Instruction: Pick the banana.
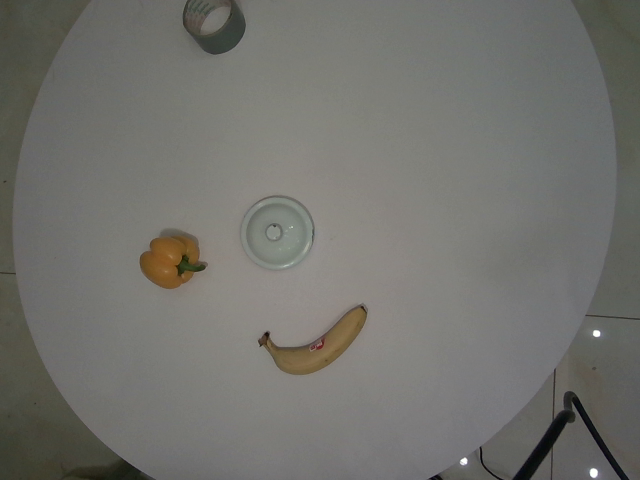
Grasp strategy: vertical